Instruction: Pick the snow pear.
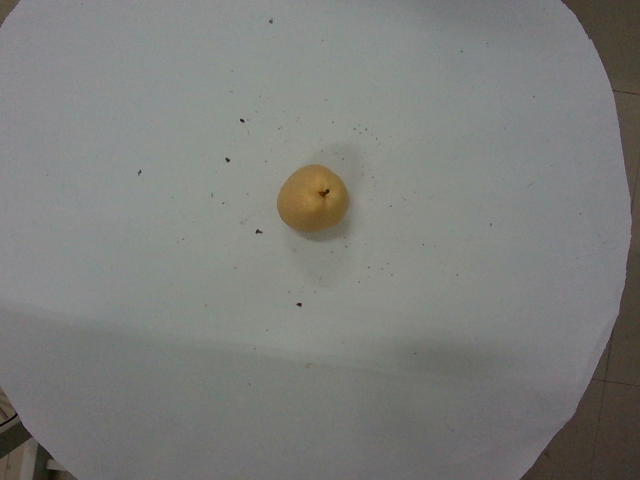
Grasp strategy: vertical